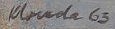
Signature of: hynek klouda